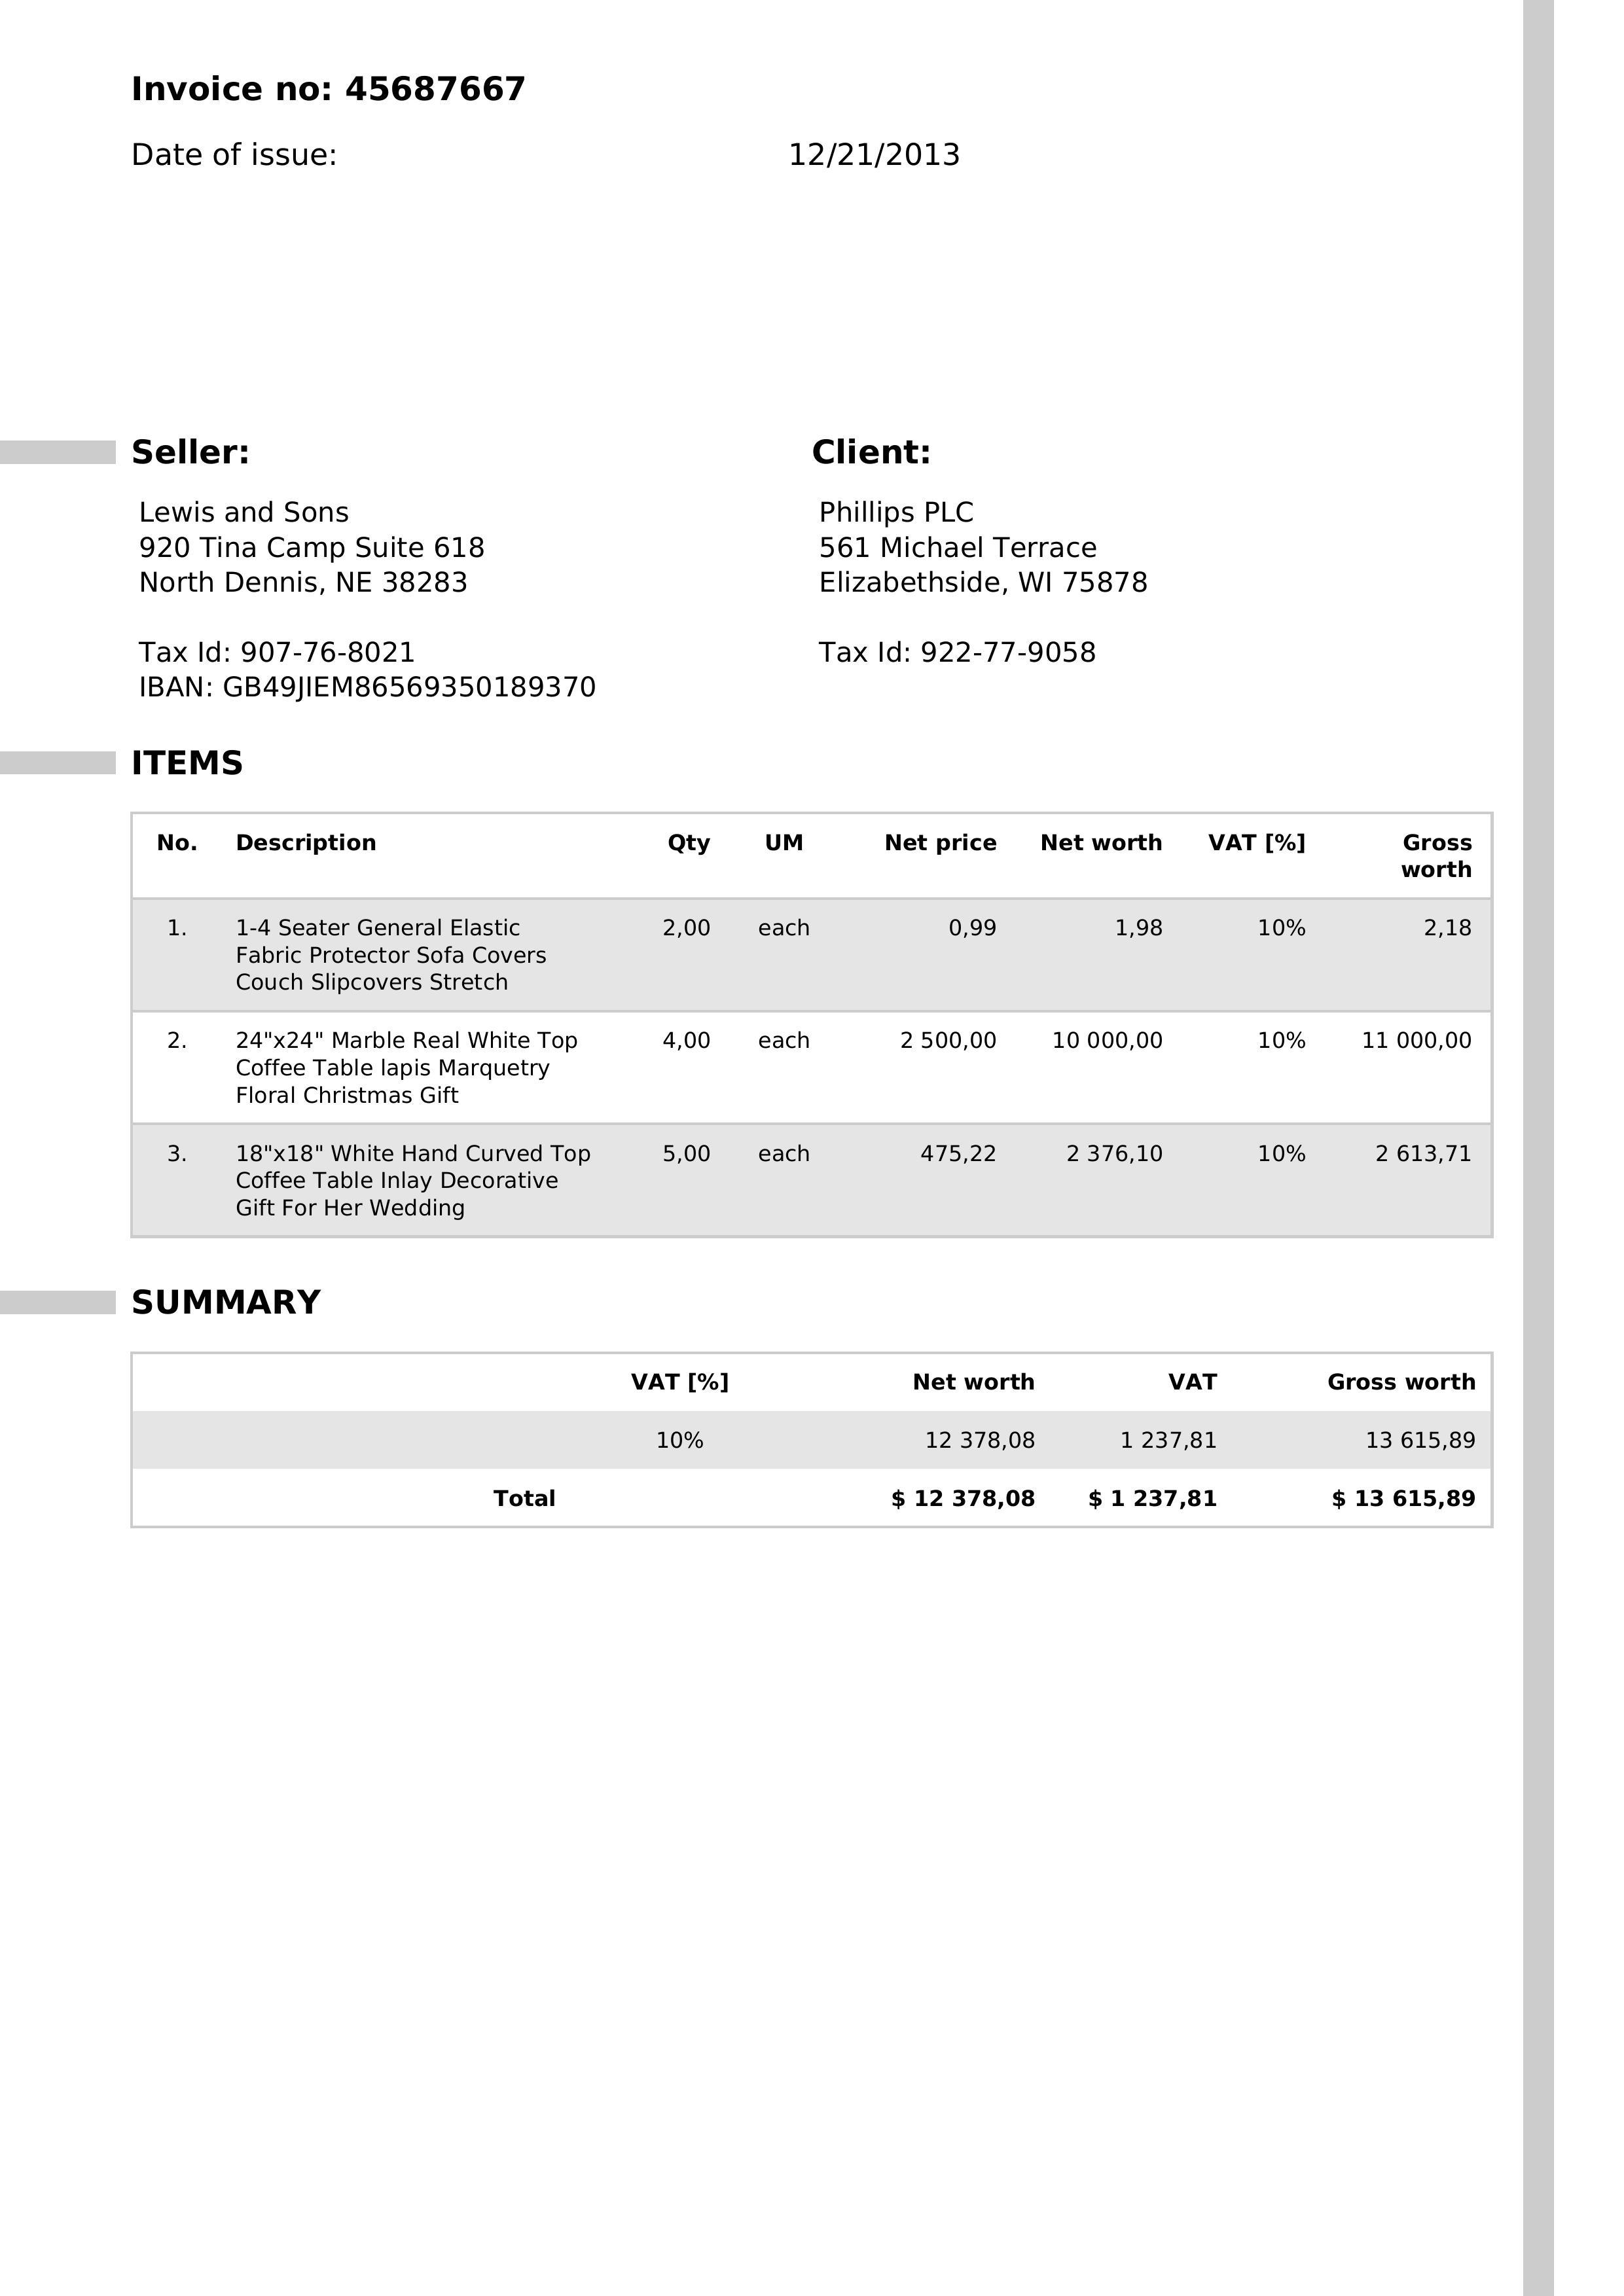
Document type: Invoice